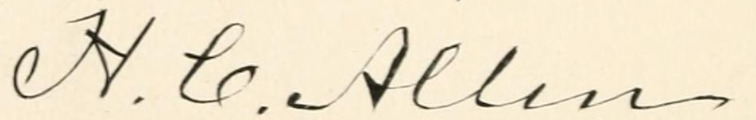
Signature of: henry c allen